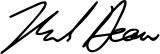
Signature of: howard dean